Question: Talk about the condition:
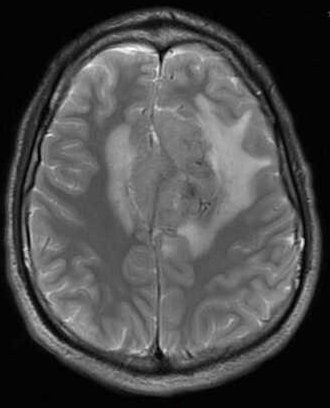
Answer: The disease is discussed as: The most common extraaxial neoplasm of the brain, meningiomas, often affect middle-aged women.  They account for 15-20% of all primary brain tumors. They are most commonly found in the parasagittal dura, convexities, sphenoid wing, cerebellopontine angle cistern, and olfactory groove.  Up to 90% are supratentorial, and 1% occur outside the CNS (presumably due to arachnoid rests).  Less than 10% cause symptoms, with the majority discovered incidentally or at autopsy or on brain imaging.

On CT, they are typically hyperdense, with up to 20% demonstrating calcification.  On MR, they are typically well-circumscribed and iso- to hypointense on T1, iso- to hyperintense on T2, and strongly enhancing.  A dural tail is seen in up to 72%, which is thought to represent a neoplastic infiltration or a reactive fibrovascular proliferation of the meninges.  This finding is suggestive but not specific, however.  Similarly, a distinct cleft of arachnoid with trapped CSF and vessels is common.  Meningiomas typically take one of two forms, either “globose” (spherical) or “en plaque” (flat).

Meningiomas may encase and narrow vessels, and incite a varying amount of edema, depending on location (cerebral cortical lesions have more edema, basal cisterns – less).  Bony changes may be hyperostotic or osteolytic, mimicking Paget’s or fibrous dysplasia.  On angiography, the “in-law” sign has been described (coming early and staying late) with an early blush and delayed washout.  Due to their vascularity, preoperative embolization can be performed (particularly at the skull base, where the lesions may be unresectable).

Malignant meningiomas, a rare variant, demonstrate rapid growth or intraparenchymal invasion.  These are associated with a higher rate of recurrence – 75%, versus a recurrence rate of 3-7% for benign meningiomas.